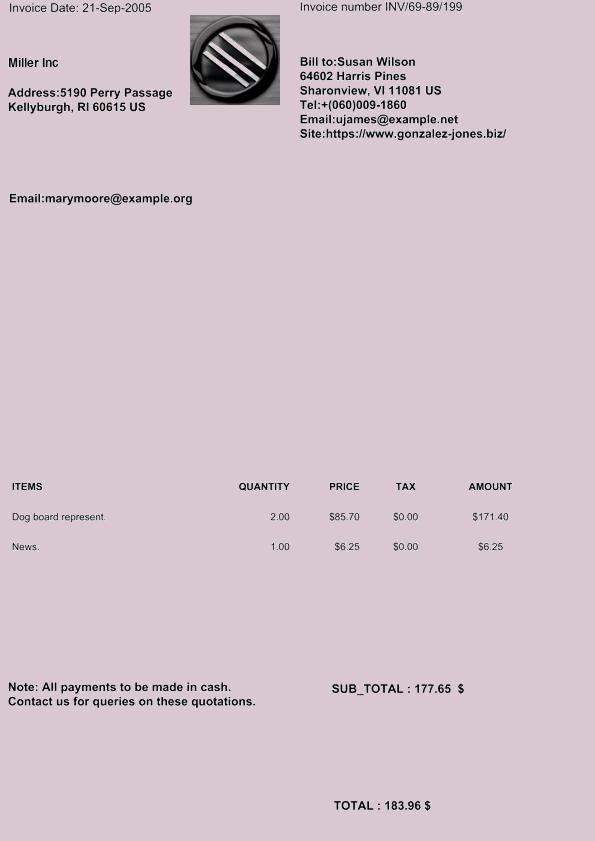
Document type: Invoice